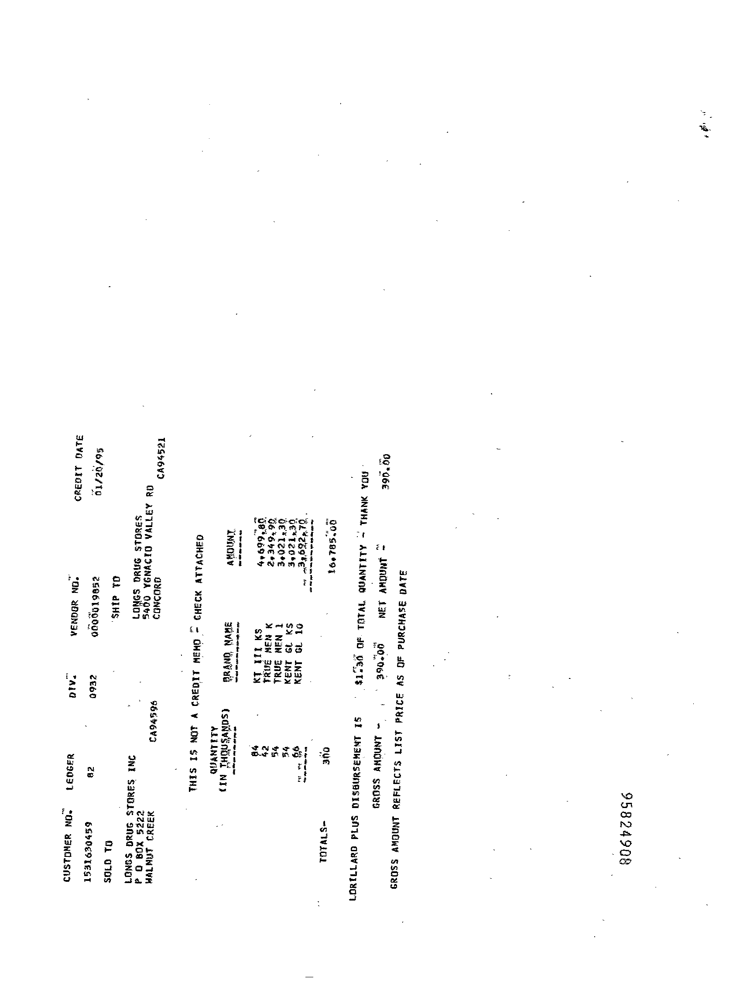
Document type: Invoice